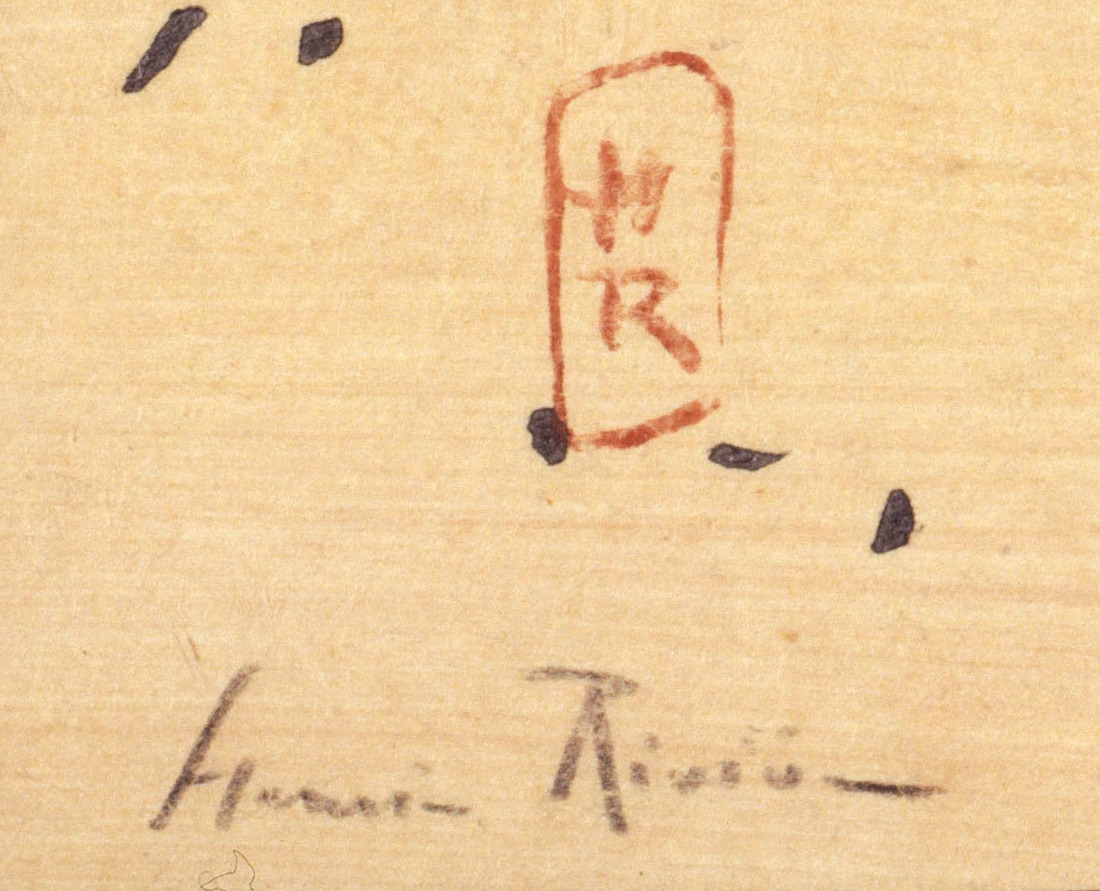
Signature of: henri rivière